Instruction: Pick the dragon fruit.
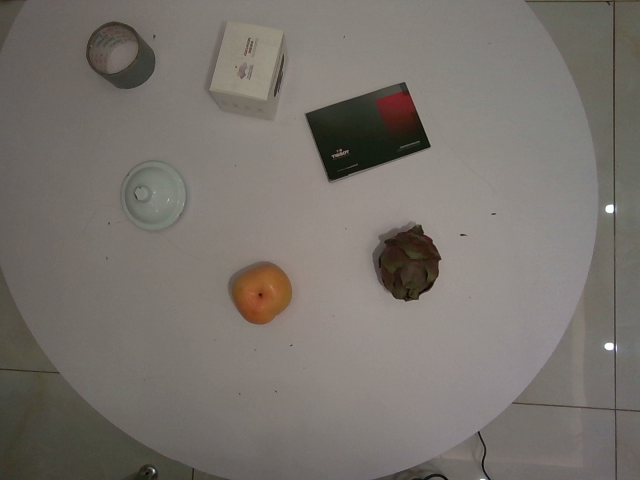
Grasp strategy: vertical